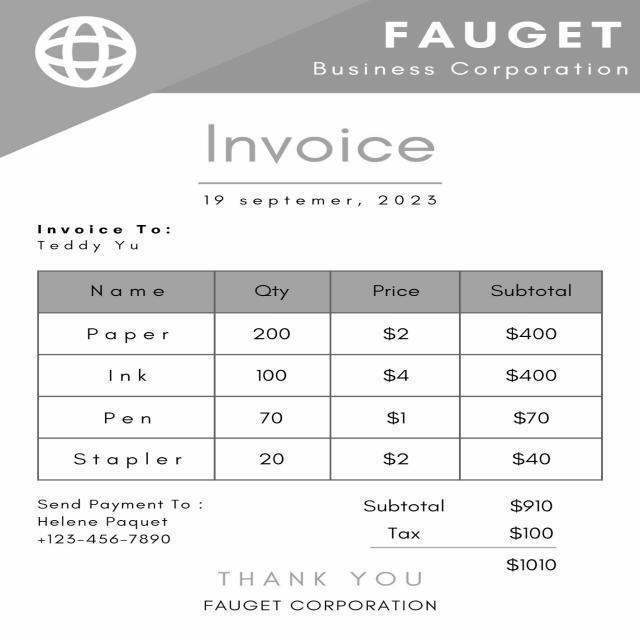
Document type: Invoice